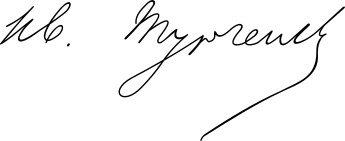
Signature of: ivan turgenev